Question: What appears to be the issue?
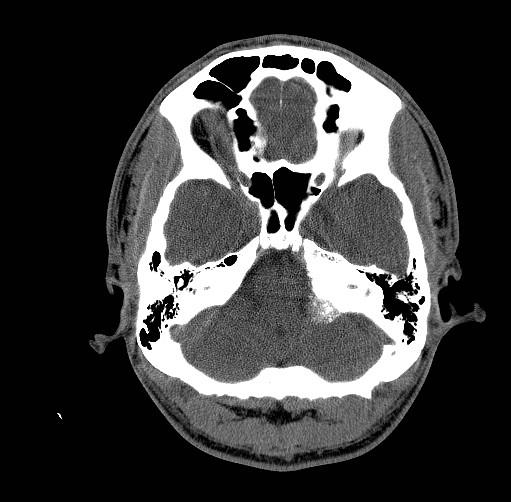
Answer: The findings suggest Multiple MR images demonstrate a dumb-bell-shaped mass at the level of the left jugular foramen, fairly isointense to brain on both T1 and T2 weighted images, which demonstrate homogeneous enhancement on T1-weighted images obtained after the IV administration of gadolinium-DTPA contrast material.  It has mass effect on the underlying medulla.  It also has thickened, enhancing, "dural tail."

Non-contrast CT images demonstrate fairly diffuse calcification throughout the mass.. Non-contrast CT images demonstrate fairly diffuse calcification throughout the mass.. The patient might have a history of 26 year-old man, detailed history withheld.